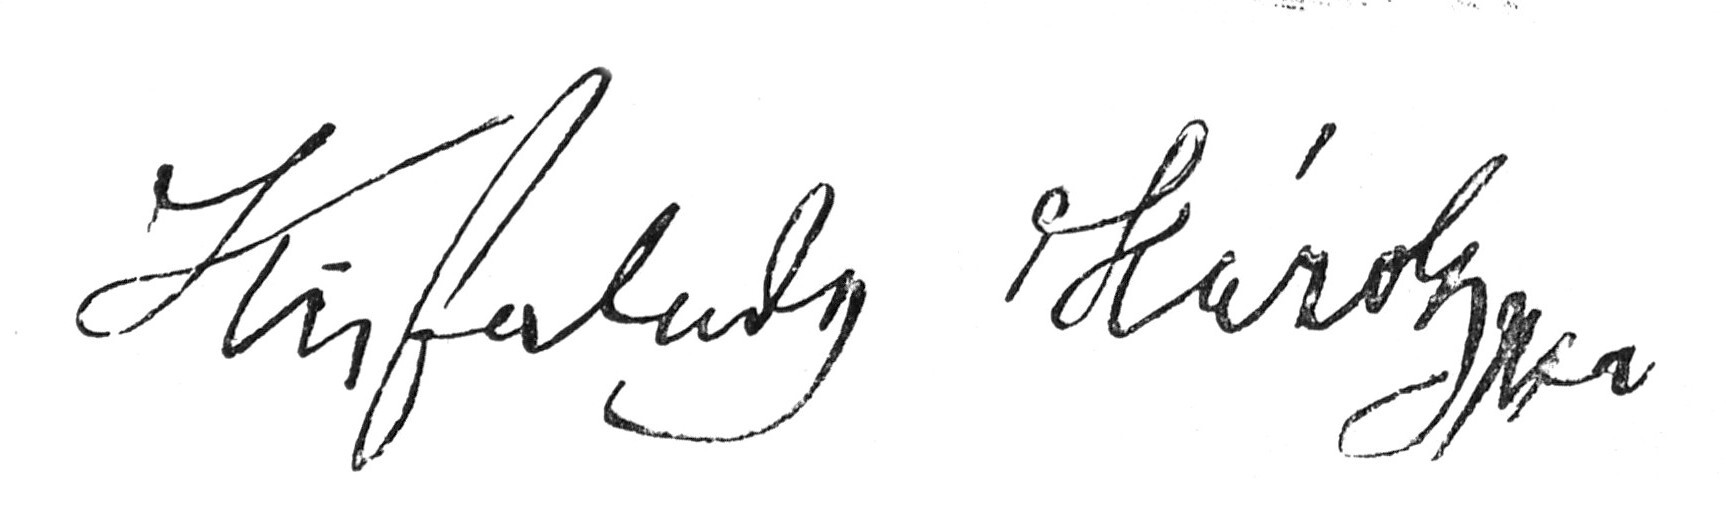
Signature of: károly kisfaludy